Question: What is the suspected problem?
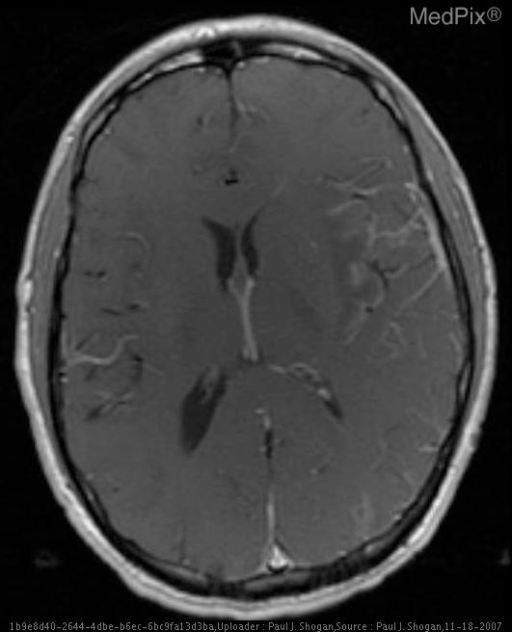
Answer: The findings suggest Non-contrast CT: Hypoattenuation in the left temporal and inferior frontal lobes.  Mild mass effect is also seen with effacement of the Sylvian cistern, and Ambient cistern.

Contrast enhanced CT:  Patchy peripheral enhancement in the bilateral temporal lobes, and insula.  There are also foci of circumscribed low density within the left insula, and evidence of subtle mass effect.

MRI:

DWI: T2 signal hyperintensity with restricted diffusion, in the left temporal lobe, and bilateral insula.

T2WI: Increased signal intensity and swelling of the gray matter of the left temporal lobe with mild mass effect, evidenced by effacement of the Ambient cistern at the left medial temporal lobe and midbrain.  Additionally, there is mild increased signal intensity of the right medial temporal lobe.  Also, there is increased signal intensity in the left greater than right insular gray matter.

Coronal T2-weighted FLAIR MR shows bilateral asymmetric involvement of the medial temporal lobes and insula.

T1WI:  Low signal intensity in the left greater than right insula secondary to surrounding edema, with no evidence of hyperintensity to suggest the presence of subacute blood products.

Post-gadolinium T1WI demonstrates patchy peripheral enhancement in the left temporal lobe, and left greater than right insula.. Axial T1 weighted image with gadolinium demonstrates patchy peripheral enhancement in the left temporal lobe, and left greater than right insula.. The patient might have a history of 21 yo male presenting with fever, new onset of aphasia, and one episode of loss of consciousness..